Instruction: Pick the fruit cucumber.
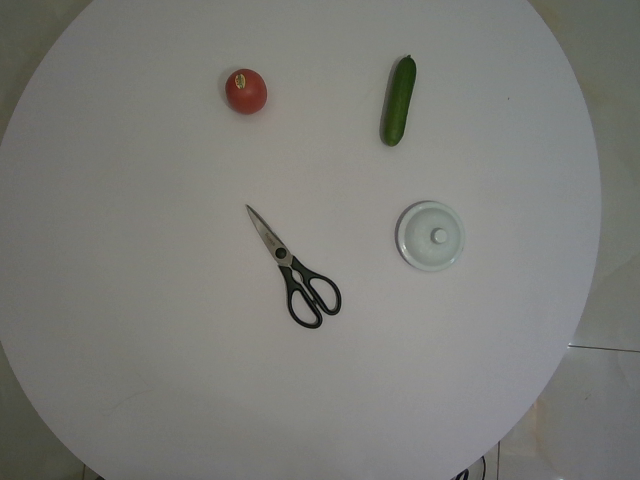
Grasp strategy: vertical